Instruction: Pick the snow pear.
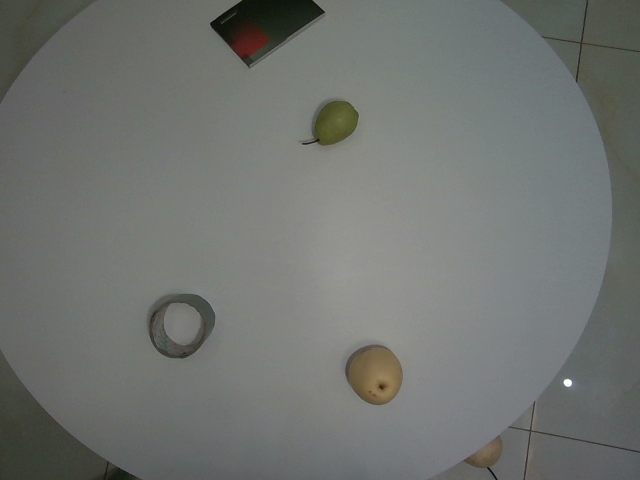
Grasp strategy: vertical